Question: What jurisdiction, city, or county is the document associated with?
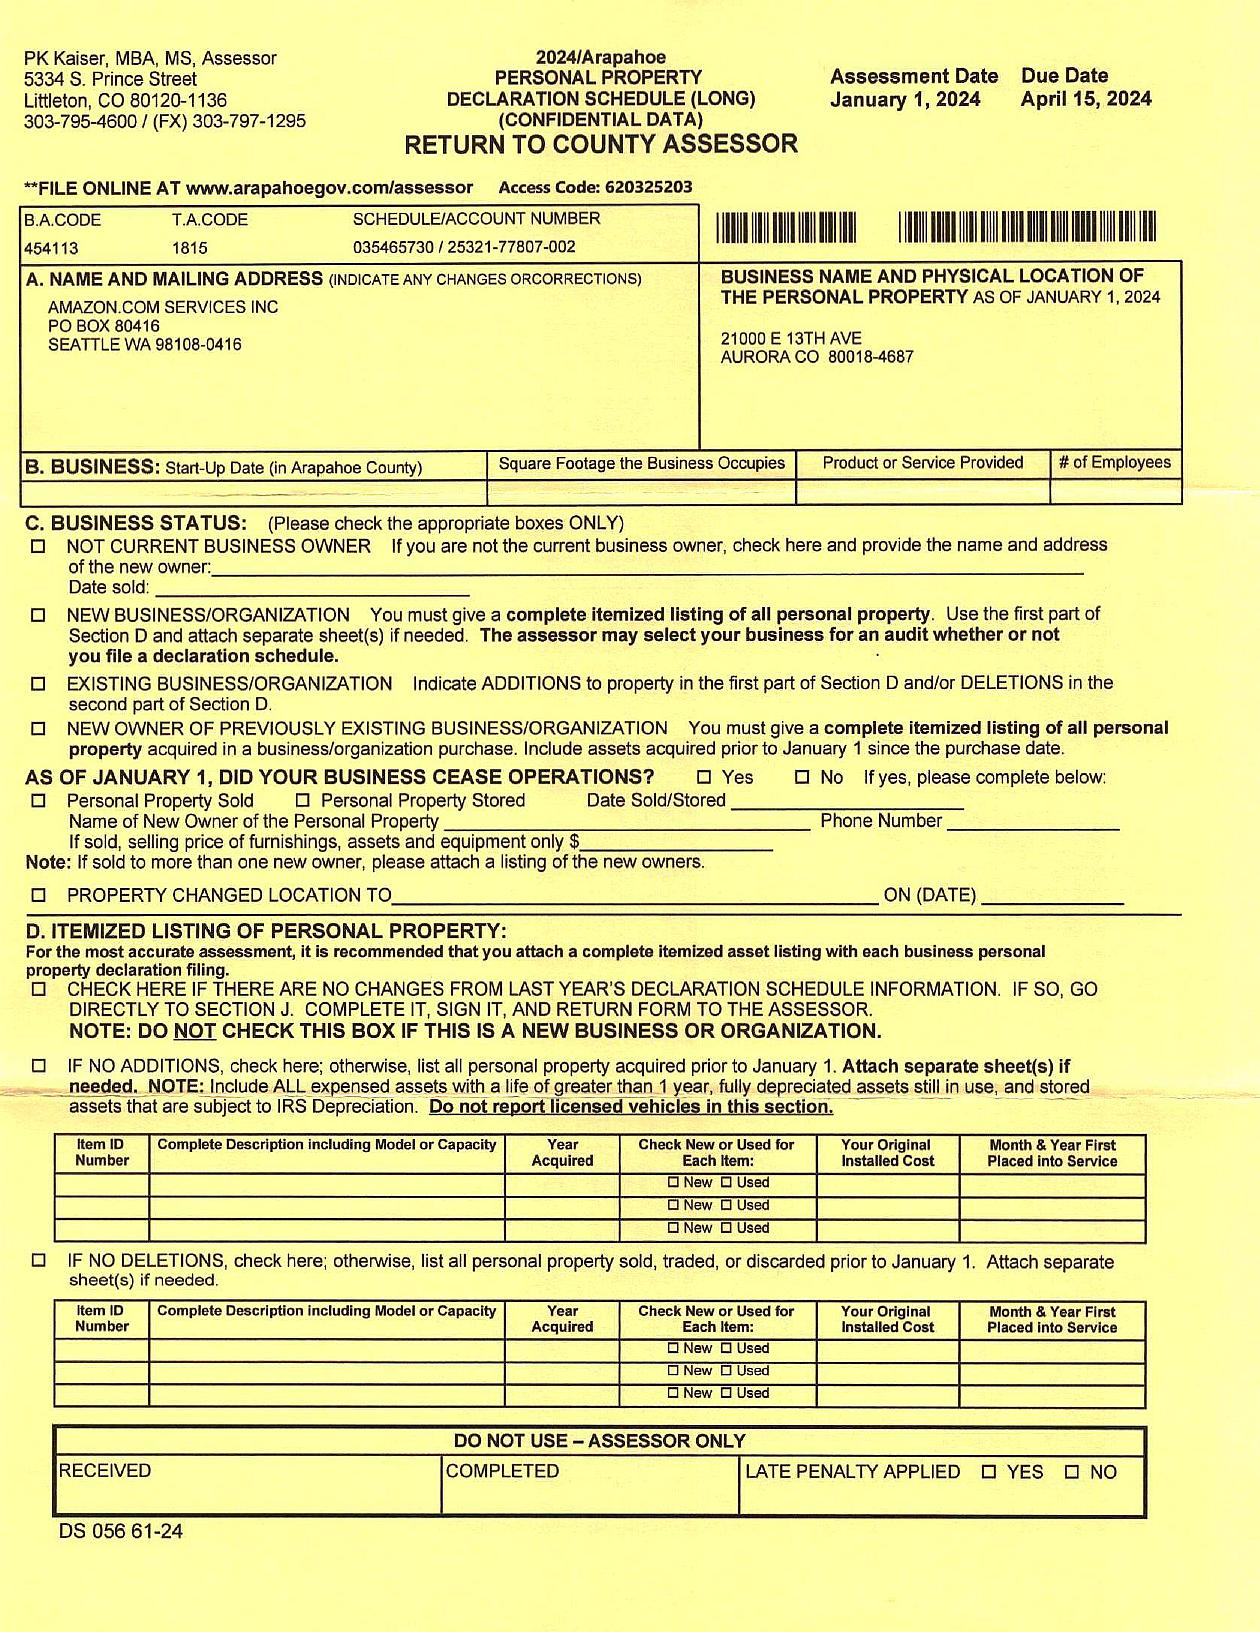
Answer: "Arapahoe County"